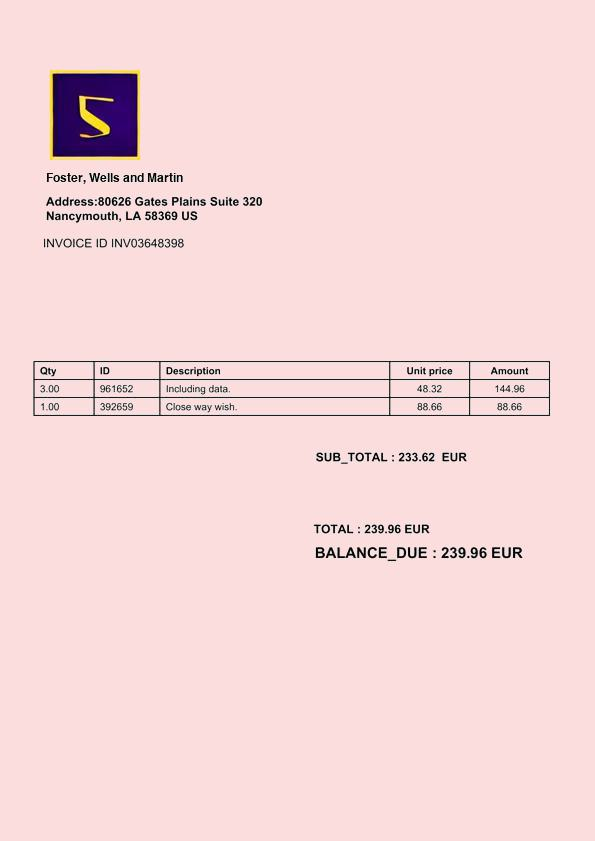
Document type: Invoice